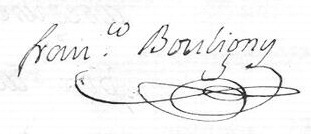
Signature of: francisco bouligny